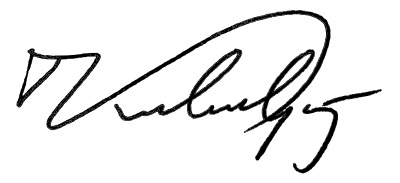
Signature of: györgy kulin